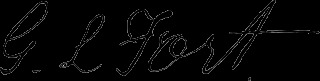
Signature of: greenbury l fort